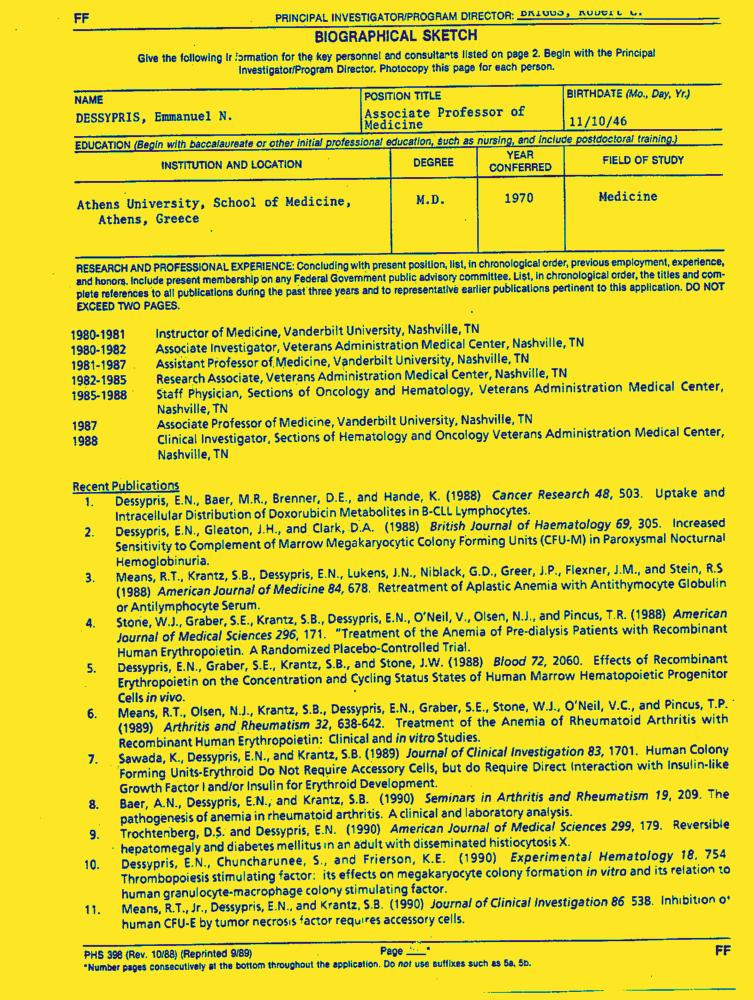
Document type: Resume-Doc